Question: How is the property described in the document?
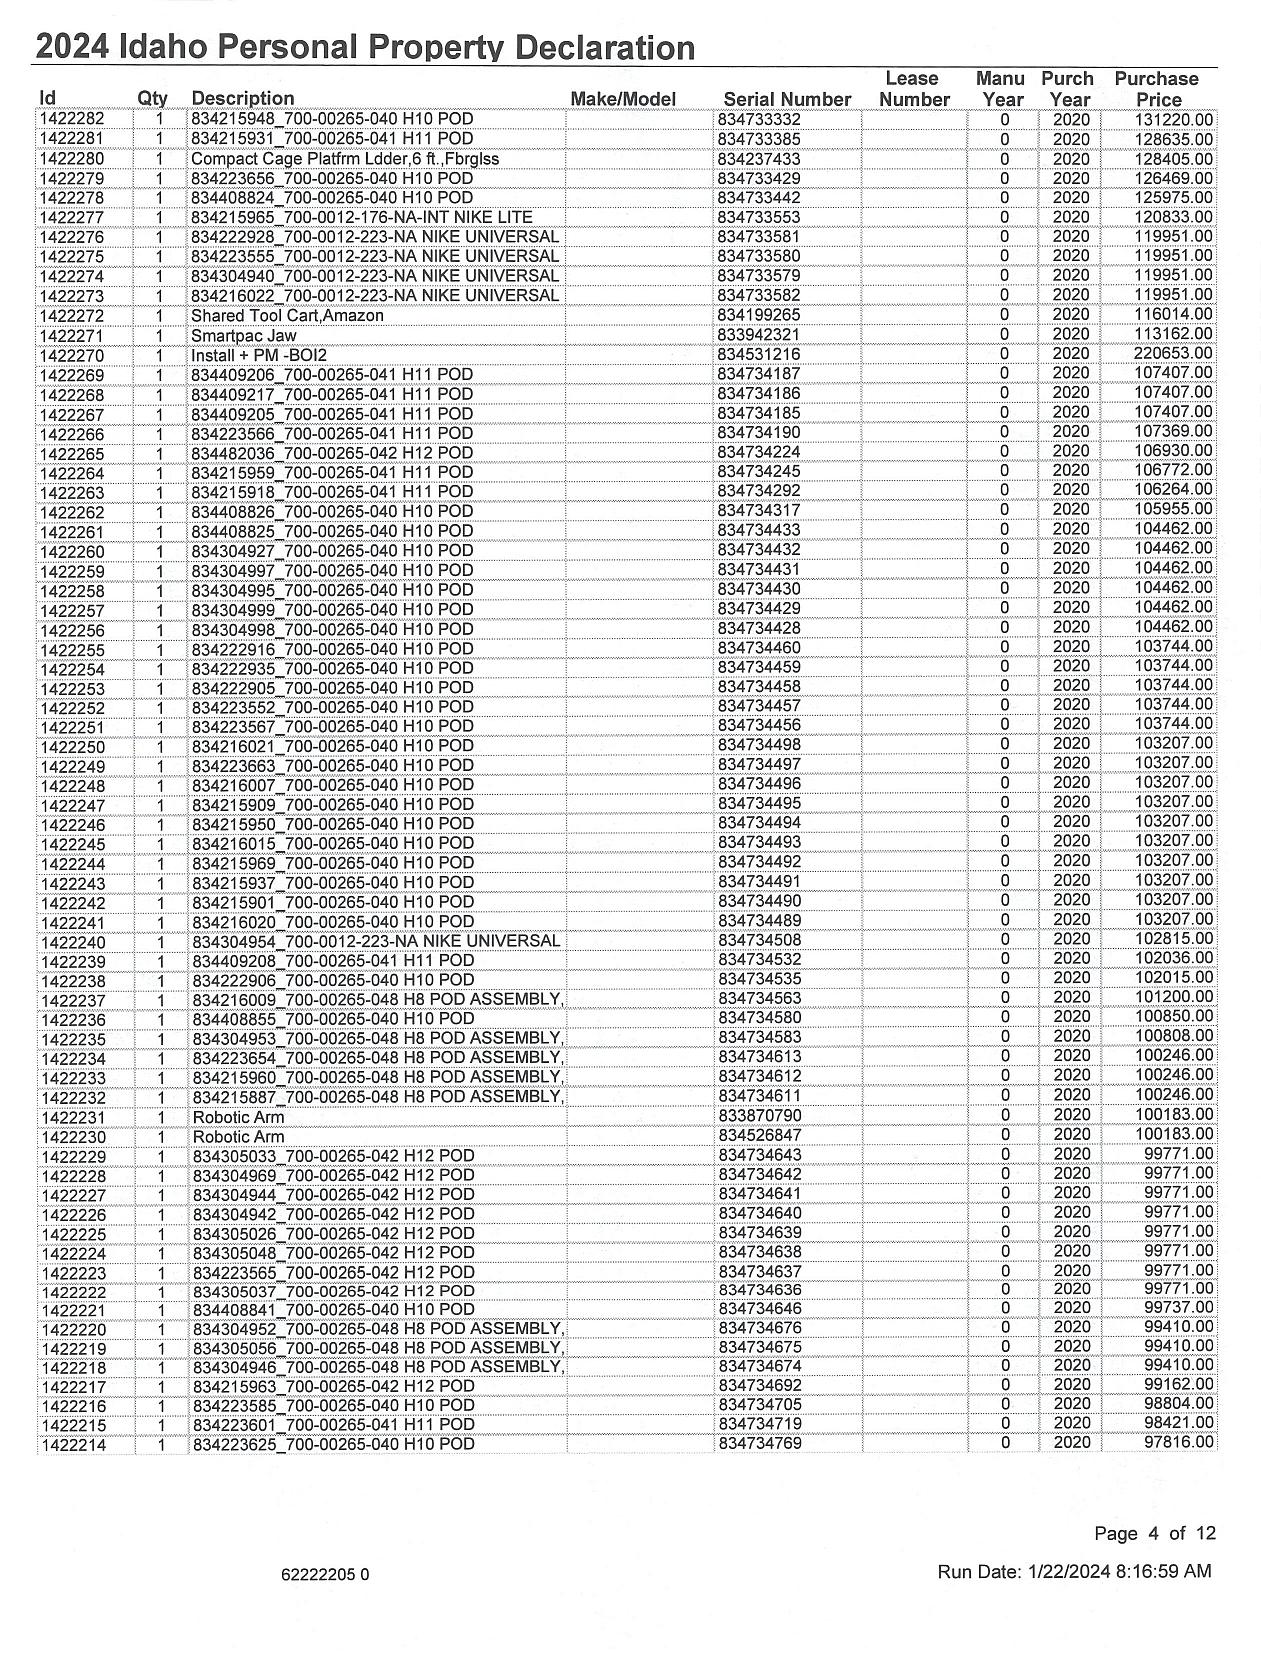
Answer: "Various items like pods, cages, jaw crushers, robotic arms etc."